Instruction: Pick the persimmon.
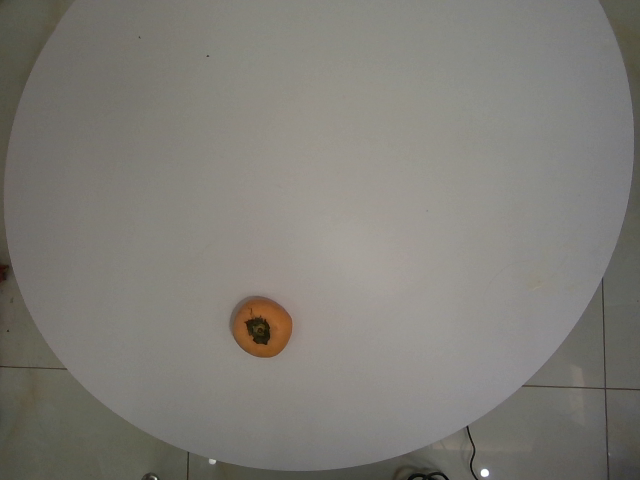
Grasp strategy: vertical